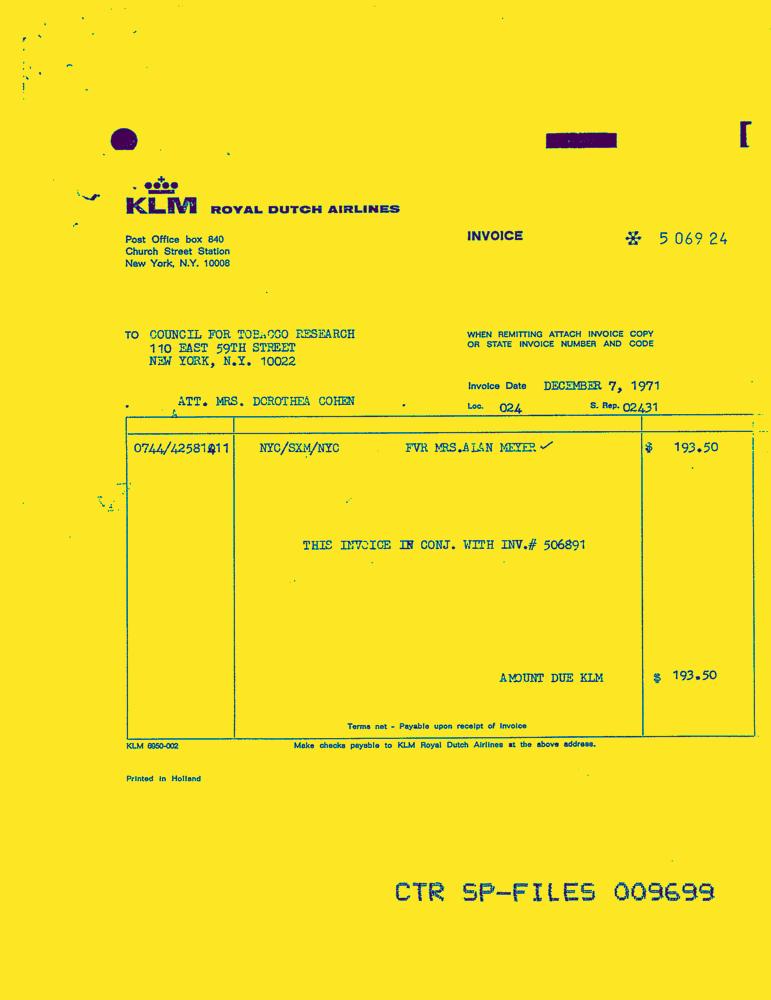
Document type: Invoice-Doc